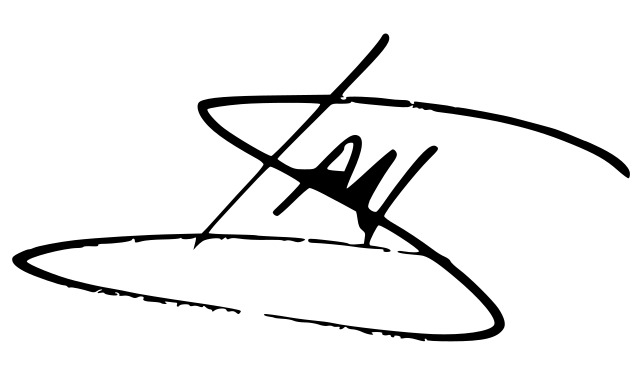
Signature of: ian somerhalder